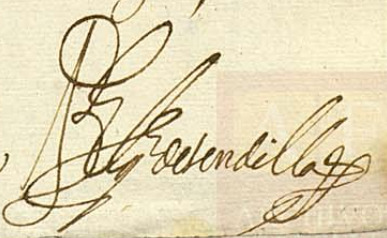
Signature of: iñigo lópez de mendoza